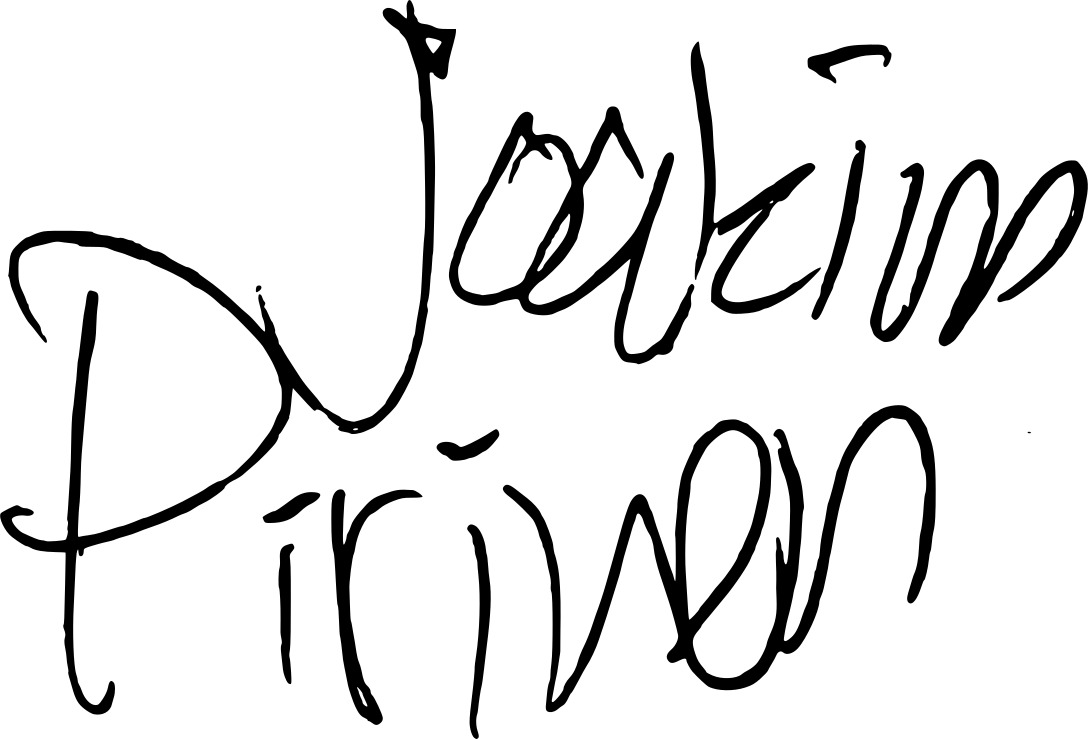
Signature of: joakim pirinen